Question: Talk about the condition:
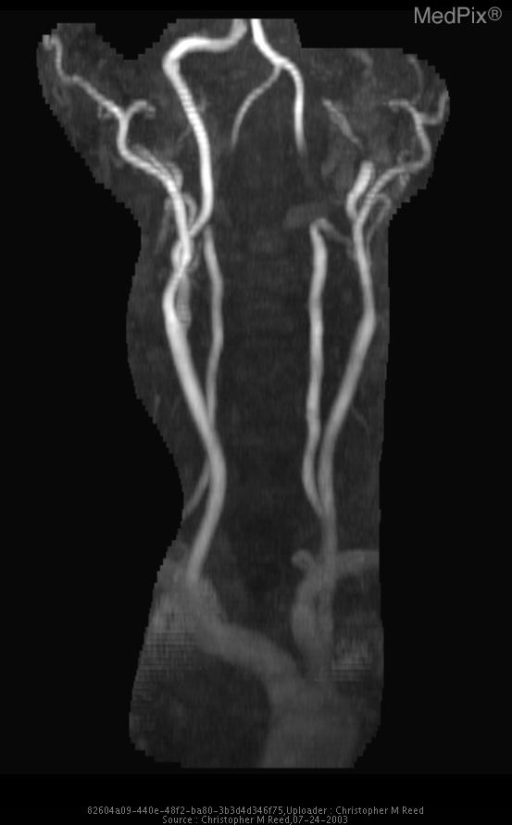
Answer: The disease is discussed as: The term "stroke" encompasses a wide array of pathological causes of cerebral ischemia. The clinical manifestations which lead to the diagnosis of "stroke" may be a result of cerebral infarction, primary intracranial hemorrhage, subarachnoid hemorrhage, or venous occlusion. Of these, cerebral infarction is found to account for patient symptoms 80% of the time. More specifically large vessel infarcts (ICA, MCA, and PCA) account for up to 50% of all clinical strokes.

NECT of the Head is frequently used as an initial study in patients presenting with stroke symptoms because of its relative speed and efficiency in stratifying patients into "bleed" and "infarct" groups for treatment purposes. While NECT may be fairly effective at ruling out hemorrhage, ruling in infarction in the acute setting is more problematic. Up to 60% of NECT scans will be completely negative within the first few hours of a cerebral infarction. Even when NECT findings are found in the first 24 hrs, they can be quite subtle.

Somewhere between 6 to 24 hours after an acute infarct NECT may begin to reveal the "dense MCA sign," the "insular ribbon sign," and early cerebral hypodensities with associated sulcal effacement indicating evolving edema. The dense MCA sign is seen as hyperattenuation of the MCA in usually at the base of the brain on the affected side (the MCA is responsible for up to 40-50% of acute cerebral stokes). The insular ribbon sign is seen as loss of the normally distinct gray-white matter differentiation in the insular cortex along the sylvian fissure.

In cases where the NECT is non-specific or negative in the setting of clinical stroke, MRI has proven to be particularly helpful. Specific MRI sequences reveal acute infraction immediately following an event. The sensitivity is therefore far greater than NECT in the first few minutes to hours. Early MR findings include the loss of normal flow voids in occluded vessels, signal abnormalities consistent with edema in the affected regions, and most notably diffusion abnormalities seen on diffusion weighted images (DWI). In an acute stroke, hyperintensity on the DWI will correspond to hypointensity on the ADC maps. Further explanation of the physics behind these imaging sequences is beyond the scope of this discussion but can be easily found in any comprehensive Neuroradiology or MRI Physics text.

In this case, you should notice that the initial NECT of the Head demonstrates some early findings concerning for left sided ACA and MCA infarction. The follow up MRI with DWI, ADC, and MRA sequences reveal much more dramatically the extent and severity of this patient's condition.